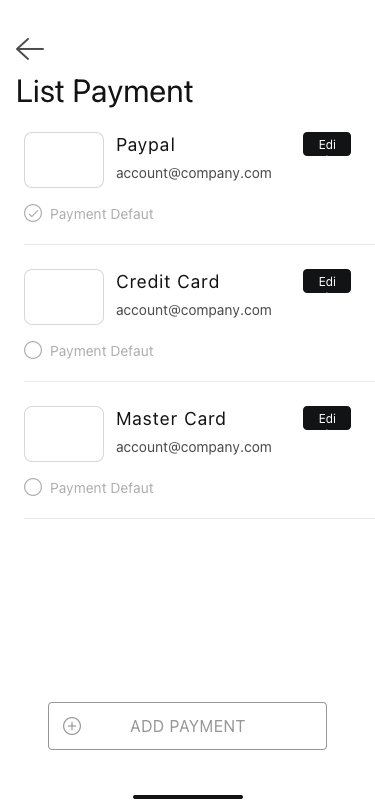
Text in this UI design:
Paypal
Edit
account@company.com
Payment Defaut
Credit Card
Edit
account@company.com
Payment Defaut
Master Card
Edit
account@company.com
Payment Defaut
Add Payment
List Payment